Extract the amount written in words, the amount in digits, the name of the payee, the date on the cheque, and the bank's name from the image.
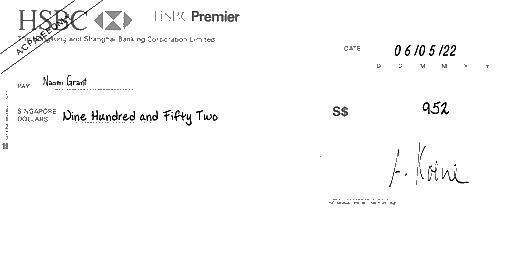
amt_in_words: Nine Hundred and Fifty Two
amt_in_figures: 952
payee_name: Naomi Grant
bank_name: HSBC
cheque_date: 06/05/22